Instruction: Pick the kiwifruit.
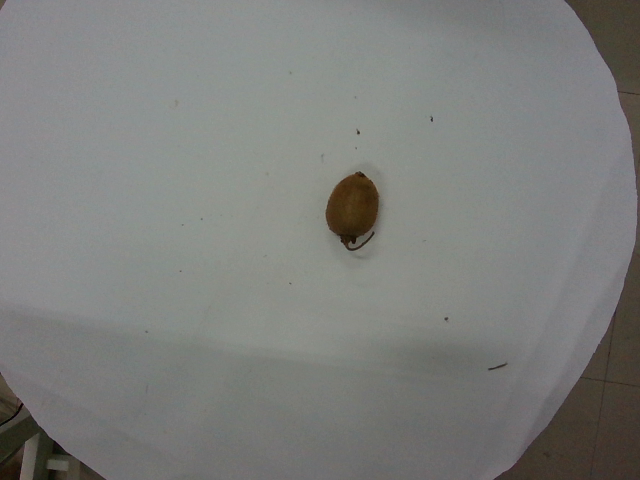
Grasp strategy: vertical